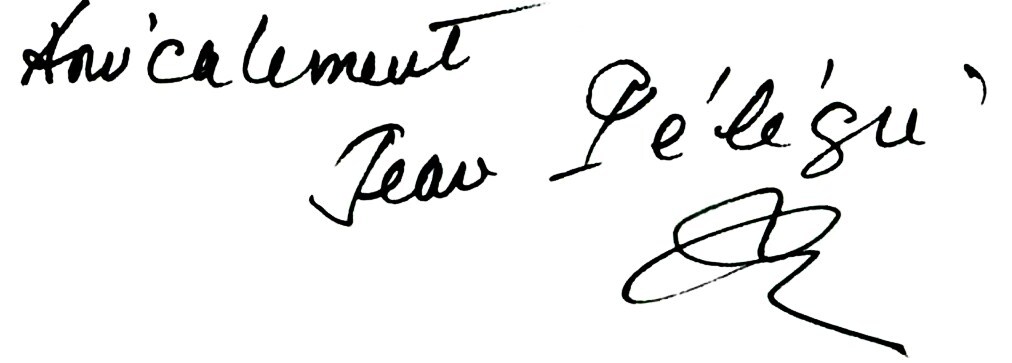
Signature of: jean pélégri